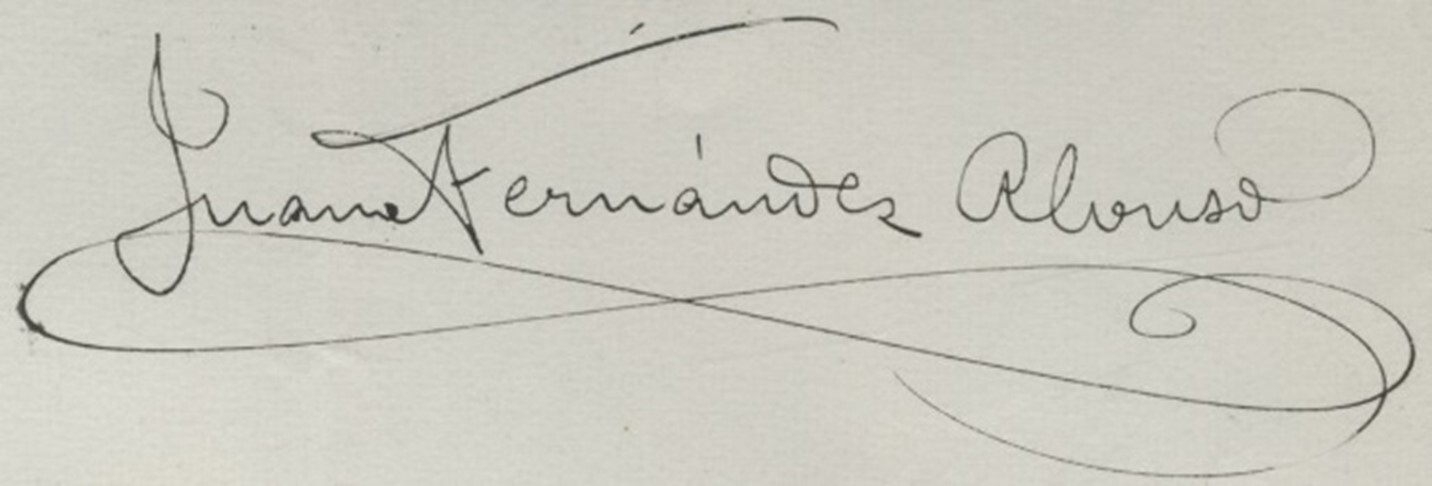
Signature of: juana fernández alonso